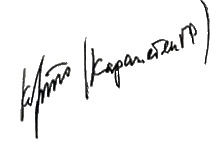
Signature of: gurgen karapetyan